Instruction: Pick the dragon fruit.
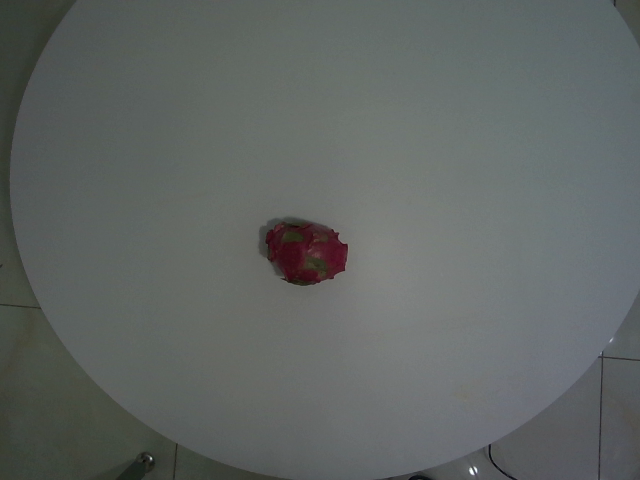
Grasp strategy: vertical